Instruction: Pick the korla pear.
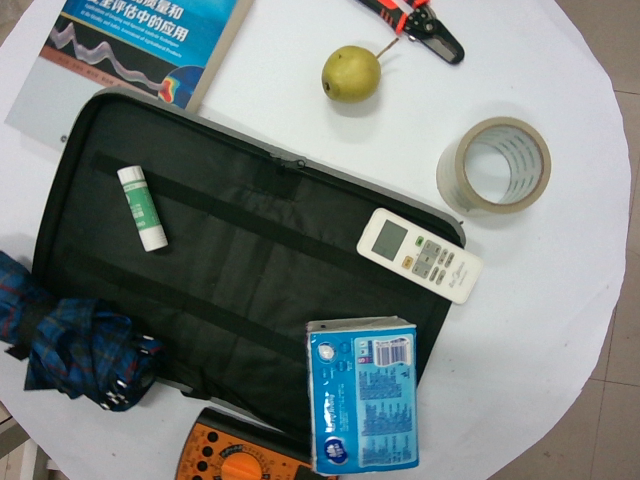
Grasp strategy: vertical